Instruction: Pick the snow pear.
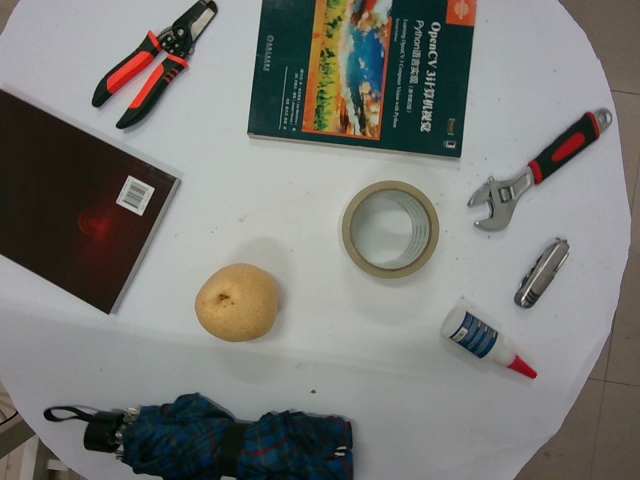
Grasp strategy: vertical